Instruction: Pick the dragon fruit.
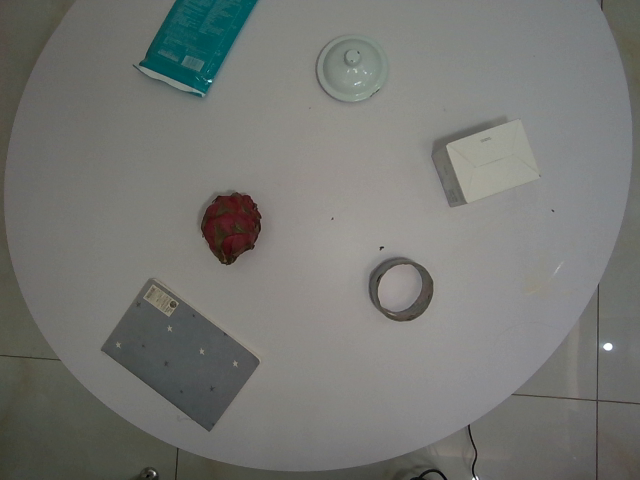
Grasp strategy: vertical